Question: What appears to be the issue?
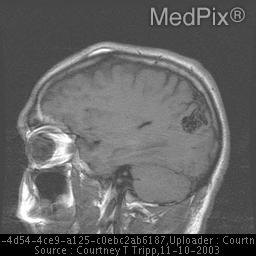
Answer: The findings suggest Right posterior parietal lobe arteriovenous malformation measuring
2.1 x 1.5 x 1.7cm with no obvious deep drainage noted and no eloquent brain
parenchyma involved.  As an MRA was not obtained, a aneurysm cannot be
entirely excluded.. Right posterior parietal lobe arteriovenous malformation.  This malformation has an enlarged feeding artery from a branch of the distal right middle cerebral
artery and a large draining vein which communicates with the superior
sagittal sinus.. The patient might have a history of History: 21y.o. male s/p resection of upper back melanoma with clear margins, work up for possible metastatic melanoma to the brain prior to selection for an NIH study for melanoma vaccine. No symptomatic complaints.  This young individual underwent a brain MRI with contrast to determine possible melanoma metastatic lesions to the brain.  An incidental arteriovenous malformation was discovered on imaging..